Please extract the written amount, numerical amount, recipient's name, date on the cheque, and the bank's name from the image.
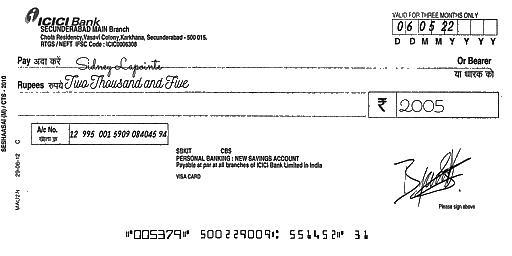
amt_in_words: Two Thousand and Five
amt_in_figures: 2005
payee_name: Sidney Lapointe
bank_name: ICICI Bank
cheque_date: 06/05/22